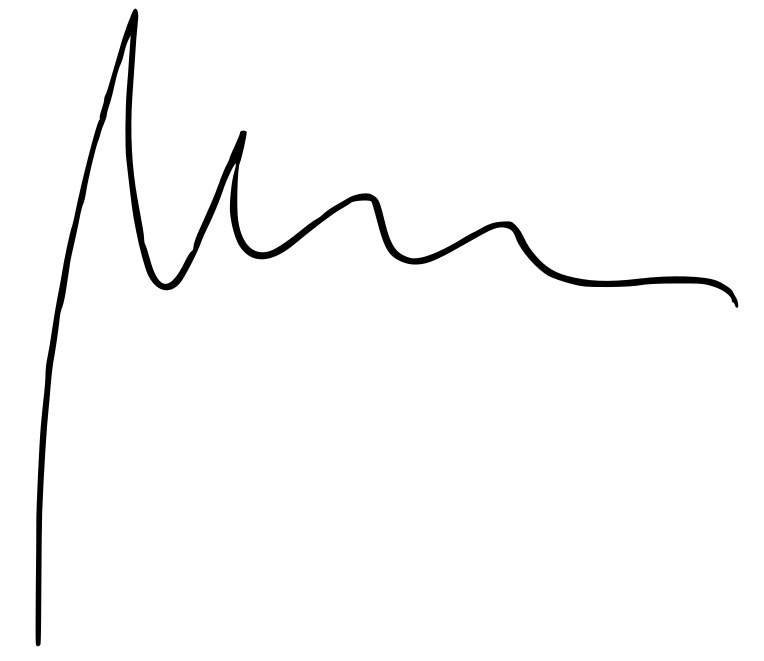
Signature of: zdzisław krasnodębski